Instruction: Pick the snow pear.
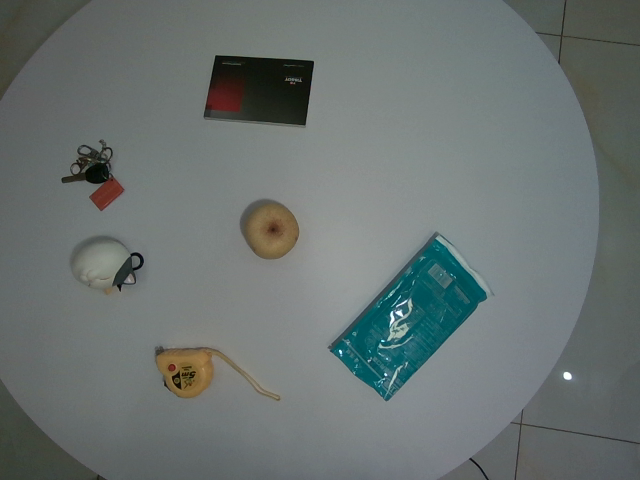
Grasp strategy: vertical